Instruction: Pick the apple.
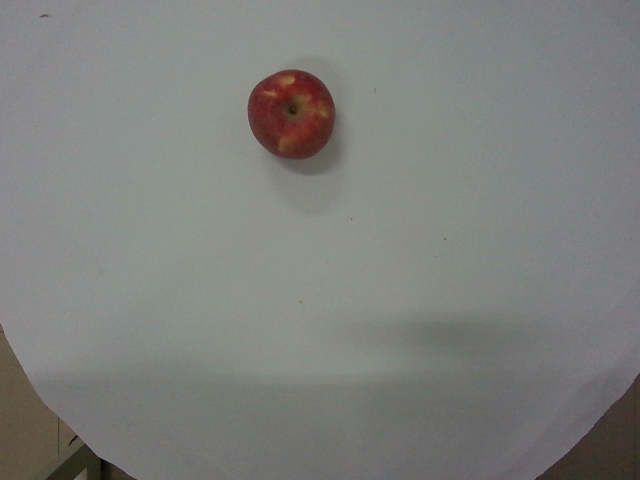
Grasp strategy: vertical